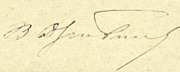
Signature of: vladimir dzyubinsky